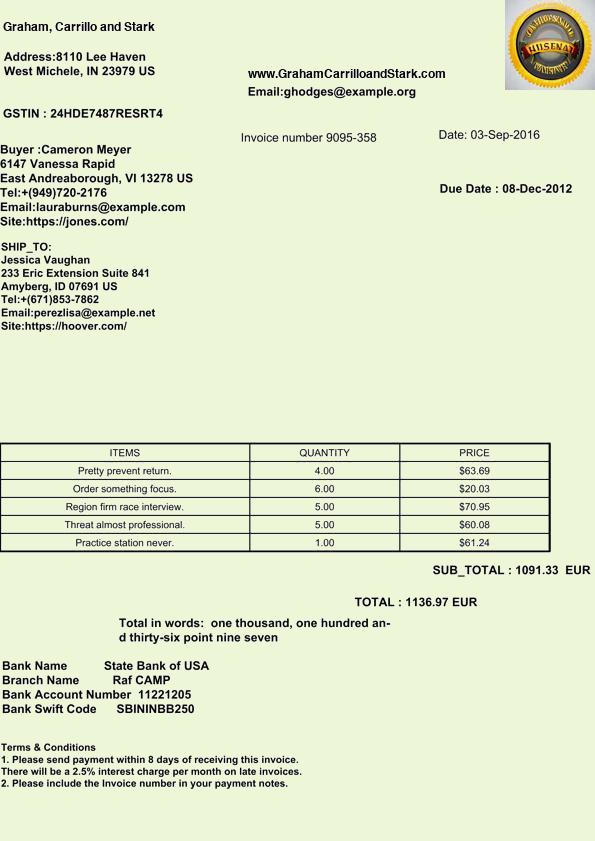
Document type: Invoice